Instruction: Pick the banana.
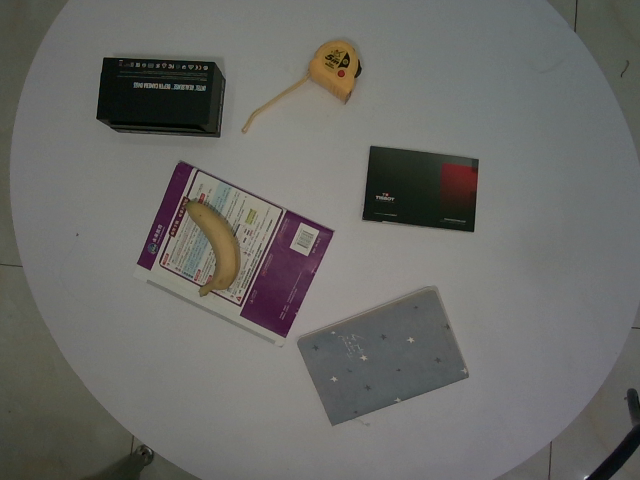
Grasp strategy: vertical